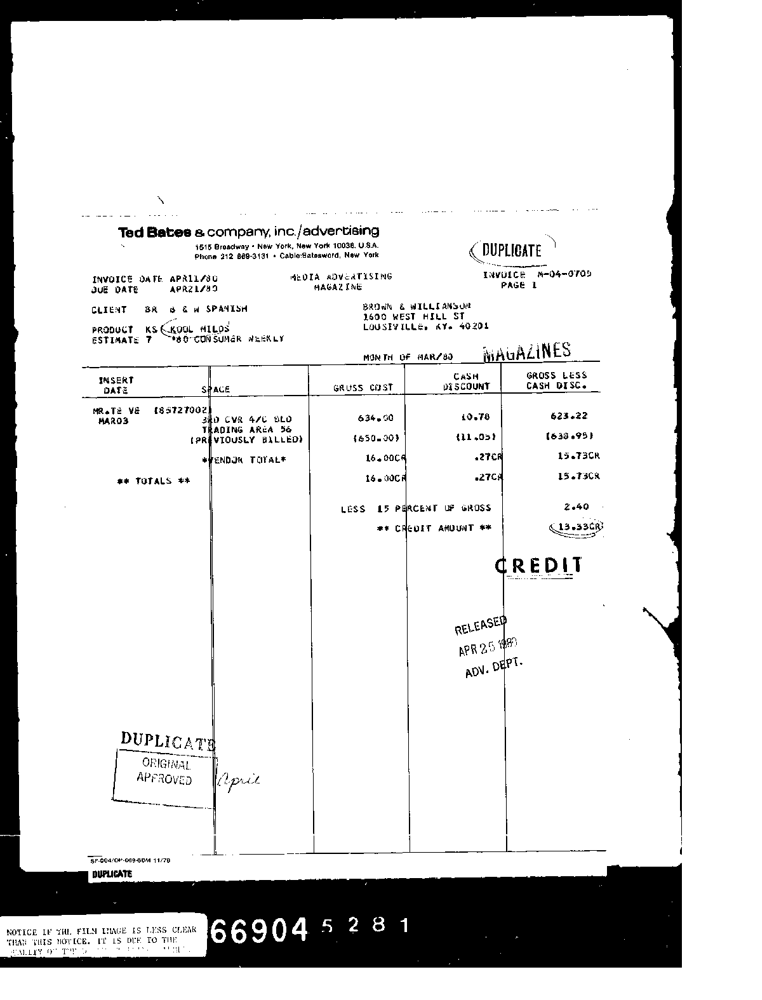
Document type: Invoice